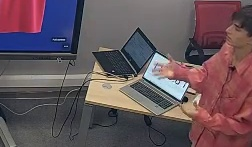
Транскрипция: Для начала начнем. Какая именно конструкция здесь представлена? Что за континент? Ну, континент, да. По-контритней. Чтобы описать, в чем мы одеты, или в другой человек одет, что мы именно говорим? I am very... Да, если в себе, то ты говоришь I'm very, а если в другом, то любое другое место имею. Ну, в данном случае, подержи дальше. Хорошо?
Категория: Педагогические действия
Подкатегория: Задаёт закрытый вопрос; Делает пояснение/объяснение; Использует scaffolding
Описание действия: Педагог подходит к доске и спрашивает: "Какая конструкция здесь используется?". Ученик отвечает на вопрос и с помощью наводящих вопросов педагога дает верный ответ.
Контекст и комментарии: 1. Контекст ДО: ученики закончили практическое задание и перешли к изучению новой конструкции. 2. Реакция ПОСЛЕ: ученики внимательно слушают учителя и отвечают на поставленный вопрос. 3. Педагогический смысл: действие было эффективно, так как педагог использует наводящие вопросы как инструмент совместного конструирования знания — вместо прямого объяснения новой конструкции, он вовлекает ученика в процесс её осознания через диалог.